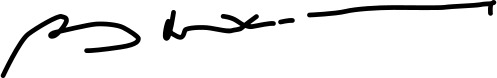
Signature of: bảo đại